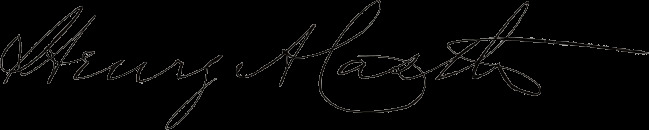
Signature of: henry anson castle